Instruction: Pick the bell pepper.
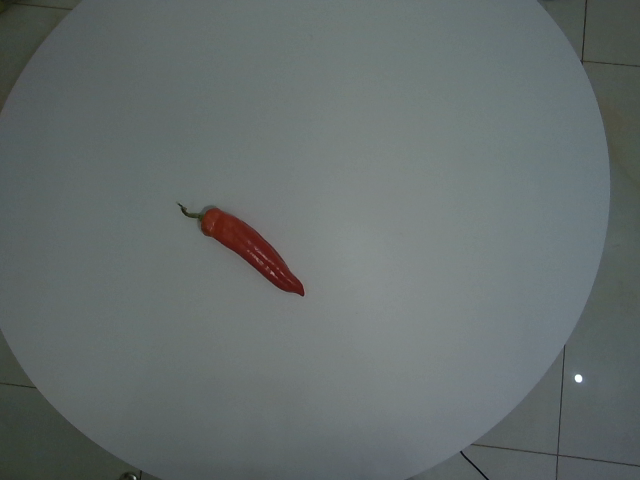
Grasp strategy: vertical